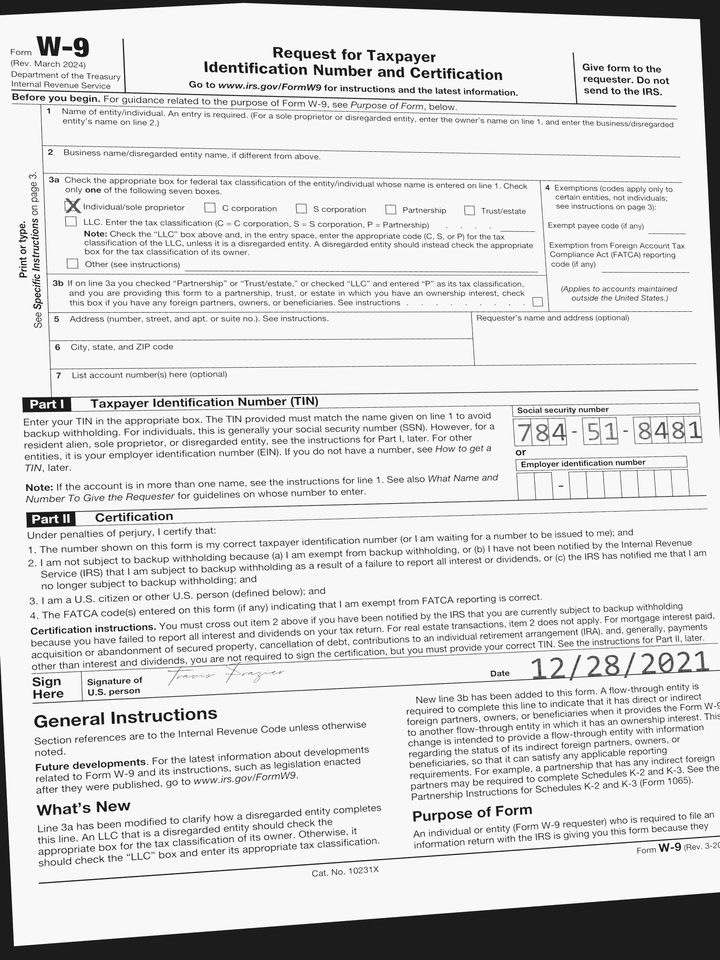
cbx: yes
ssn: 784518481
sdt: 12/28/2021